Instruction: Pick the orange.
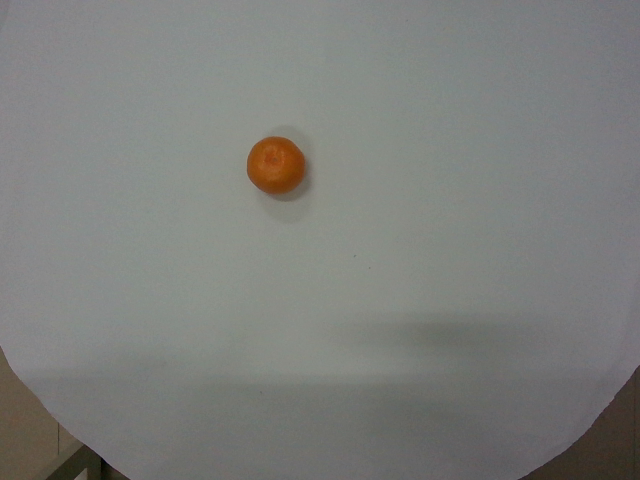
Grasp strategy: vertical